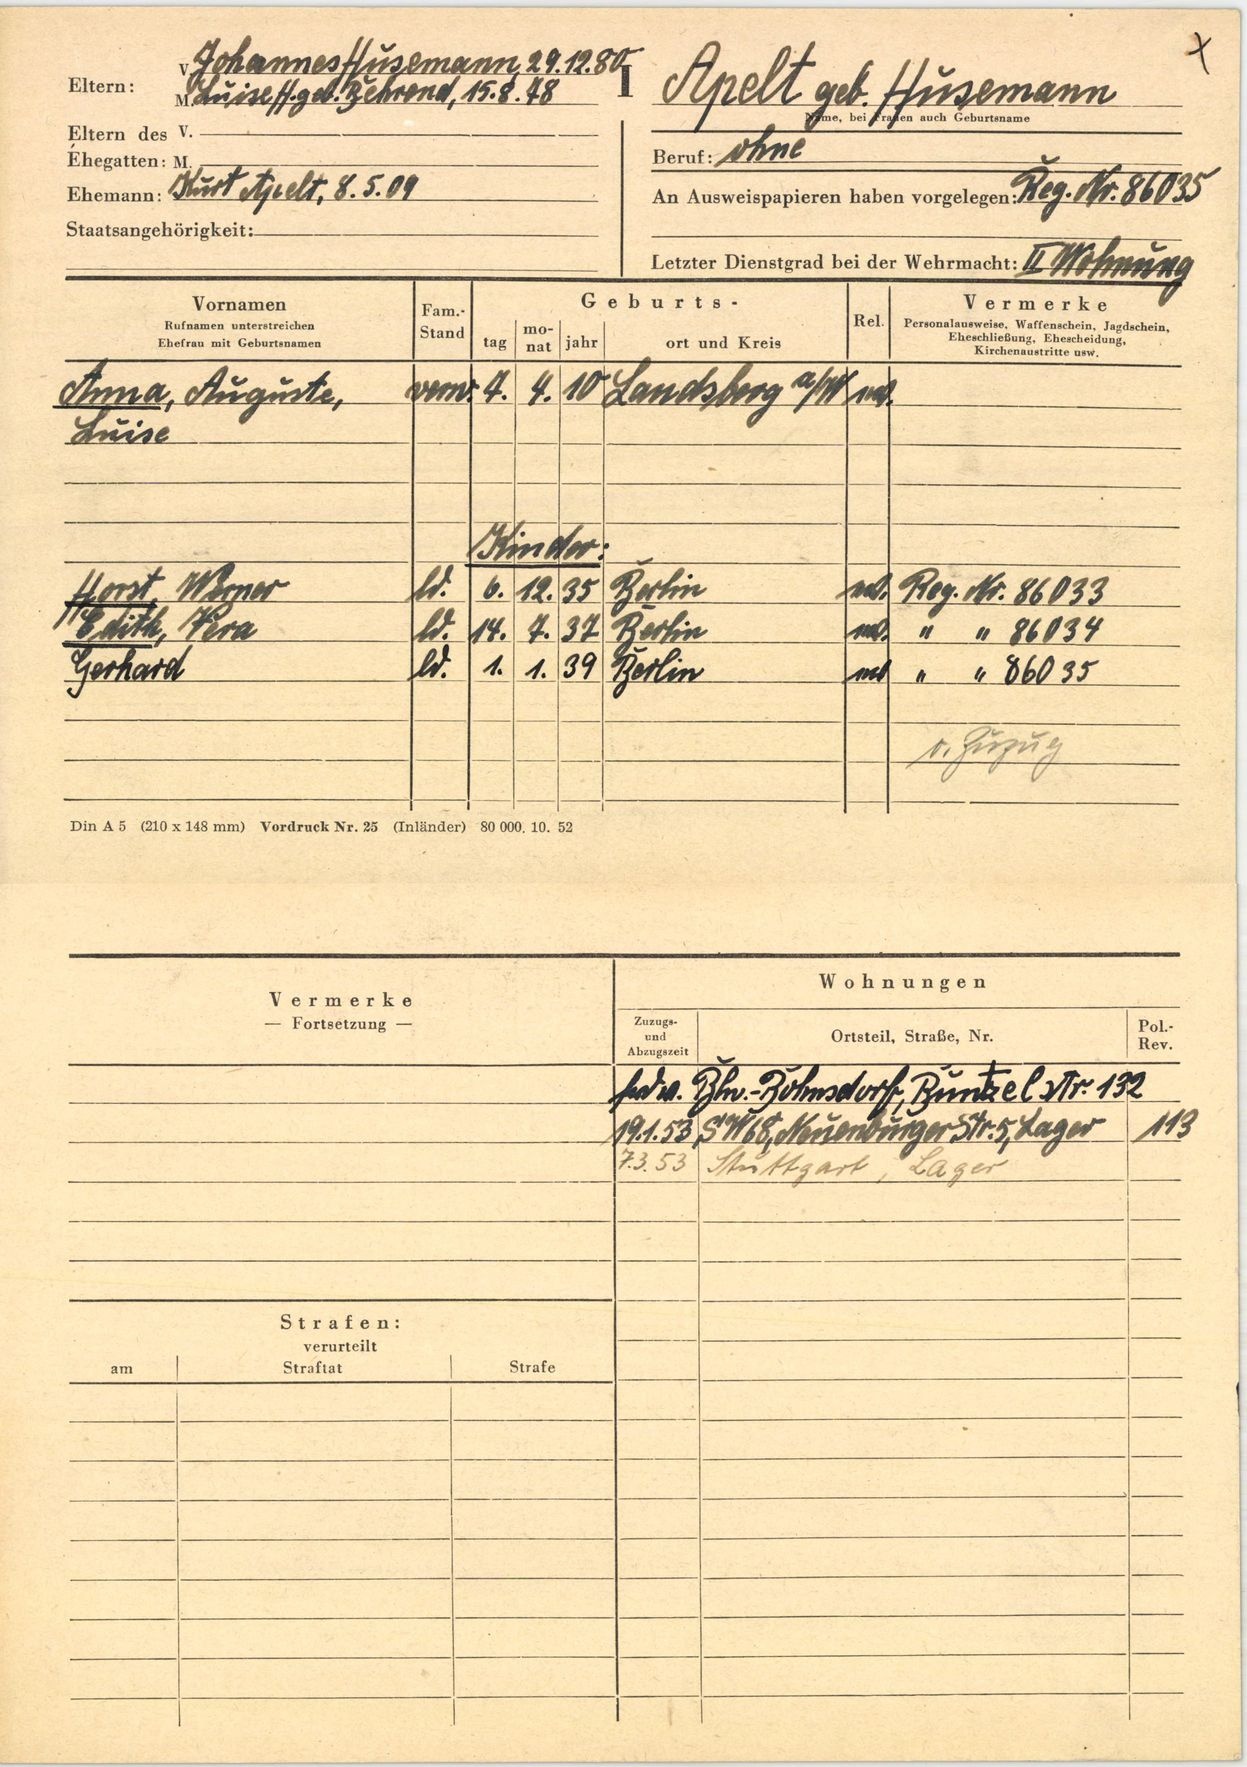
Apelt geb. Husemann